Question: What is the main concern?
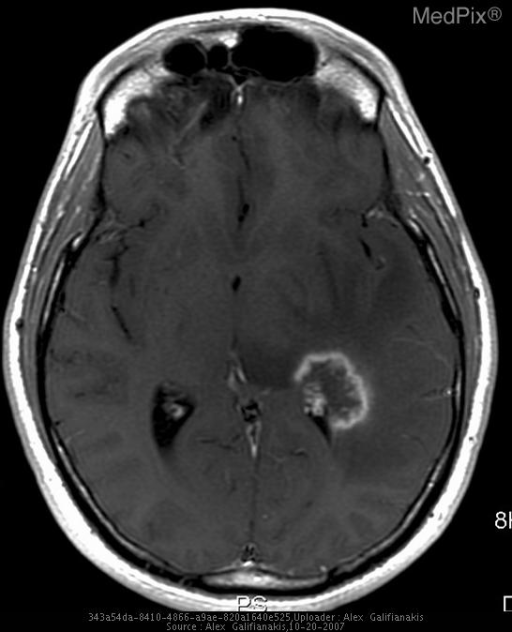
Answer: The findings suggest • 12 months following gamma knife therapy, follow up imaging revealed a rim-enhancing mass in the left temporal lobe adjacent to the posterior horn of the left ventricle. Surrounding this lesion is extensive T2-high signal, likely representing edema.
•  Initial MR images show malacic changes in the frontal lobes with  an incidental prominent vascular structures suggestive of a developmental venous anomaly.
• Arteriogram also performed to therapy confirmed the presence of an AVM, predominantly fed by left lateral posterior choroidal artery.. Axial T1WI post-gadolinium administrationdemonstrating a new rim-enhancing mass is seen in the left temporal lobe adjacent to the posterior horn of the left ventricle.. The patient might have a history of The patient is a 25 year old man who initially presented s/p snow mobile accident with multiple hemorrhagic contusions.  On initial evaluation, the patient was incidentally noted to have a left temporal Arteriovenous Malformation.  This AVM was subsequently treated with Gamma Knife therapy.  The patient now presents 12 months later with no complaints for routine follow up..